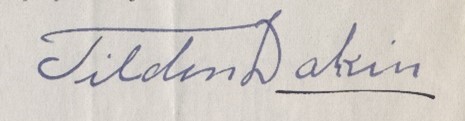
Signature of: tilden daken